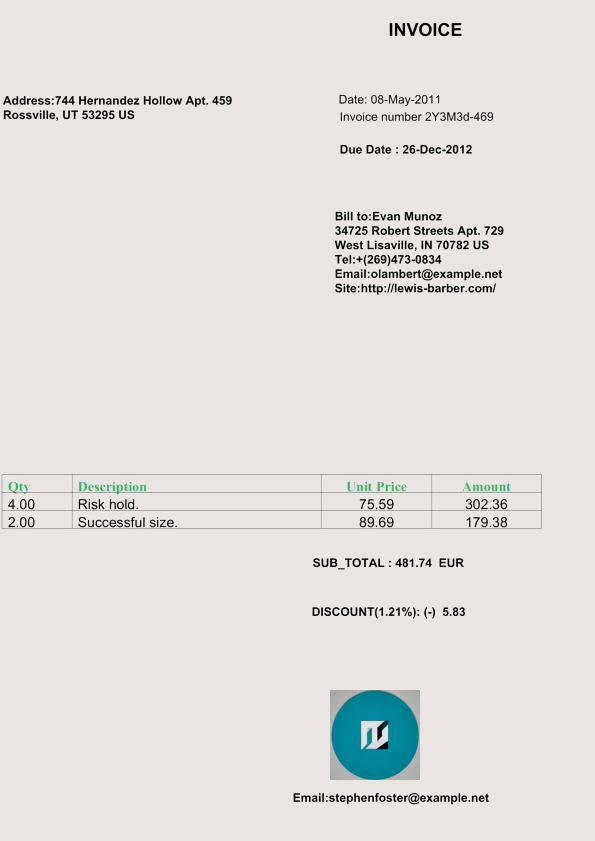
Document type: Invoice